Question: What is the suspected problem?
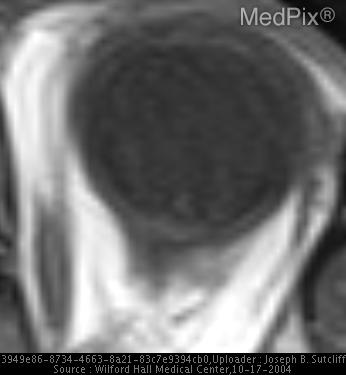
Answer: The findings suggest Axial T1W images demonstrate ill-defined increased signal in posterior tissues of left globe and left retro-ocular tissues
Axial contrast-enhanced fat saturated T1W images demonstrate
enhancement and thickening of the posterior wall of the left globe and left retro-ocular tissues
Axial T2W images demonstrate a low intensity mass involving the posterior aspect of the left globe and retro-ocular tissues.. There is ill-defined increased T1W signal in the region of the posterior globe and retro-ocular tissues.. The patient might have a history of Decreased vision left eye.